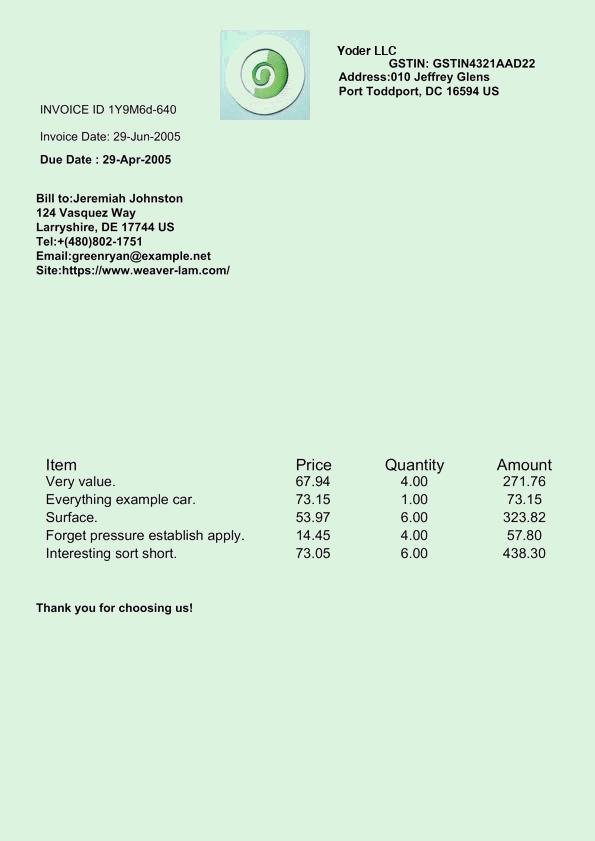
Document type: Invoice